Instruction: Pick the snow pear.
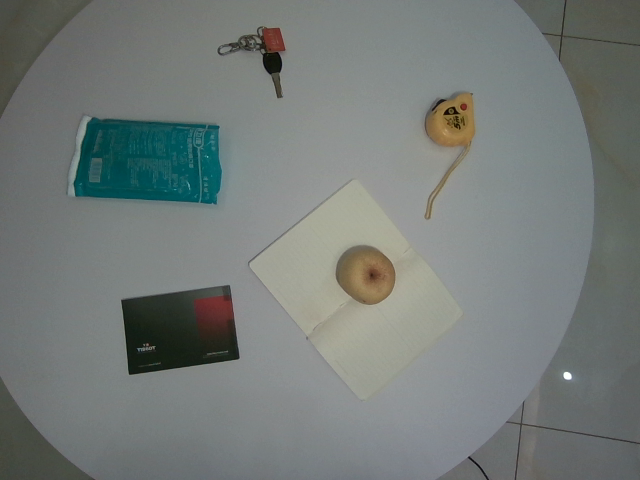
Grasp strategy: vertical